Question: Talk about the condition:
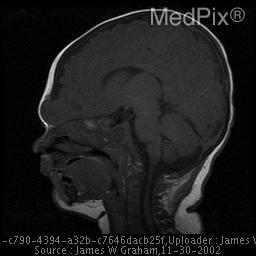
Answer: The disease is discussed as: Congenital lesions of the sinonasal cavity represent anomalies of invagination of the neural plate. In both encephaloceles and nasal gliomas, brain tissue becomes “trapped” by closing bony growth plates (more precisely, it is a failure of adequate regression of the dermal connection).  Encephaloceles maintain a CSF connection to the brain. They are categorized as extranasal (frontonasal) if they extend through the fonticulus nasofrontalis, and intranasal if they extend through the ethmoidal plate (nasoethmoidal). The isolated non-functional neuronal matter is isointense to brain on CT. On MR it is iso- to hypointense on T1 weighted images and hyperintense on T2 weighted images secondary to gliosis, but lacks contrast enhancement. Encephaloceles are associated with other craniofacial abnormalities and anomalies of the corpus callosum.

Nasal gliomas are not true glial tumors. They are similar to encephaloceles in that they represent isolated neuronal matter to due failures in regression during development, but the connection to the intracranial contents is limited to a fibrous band. They too are classified as intra- or extranasal. Interestingly, extranasal gliomas are neither truly nasal nor truly gliomas.

Dermoid cysts represent trapped ecto- and mesoderm.  The patient often has a pit in the middle of the nose. An intracranial connection is maintained in 25% of lesions, placing the patient at risk for osteomyelitis, meningitis and cerebral abscess should they become infected. Sinus tracts maintain a connection to a dermoid cyst, and uncommonly to the brain.

This case represents a frontonasal encephalocele. The bony defect (fonticulus nasofrontalis) is best visualized on CT. MR confirms a connection to the brain parenchyma, with typical findings of gliosis but not enhancement in the non-functioning neuronal tissue. Treatment involves surgical reduction of the tissue, with placement of a dural patch over the defect; it is not excised.